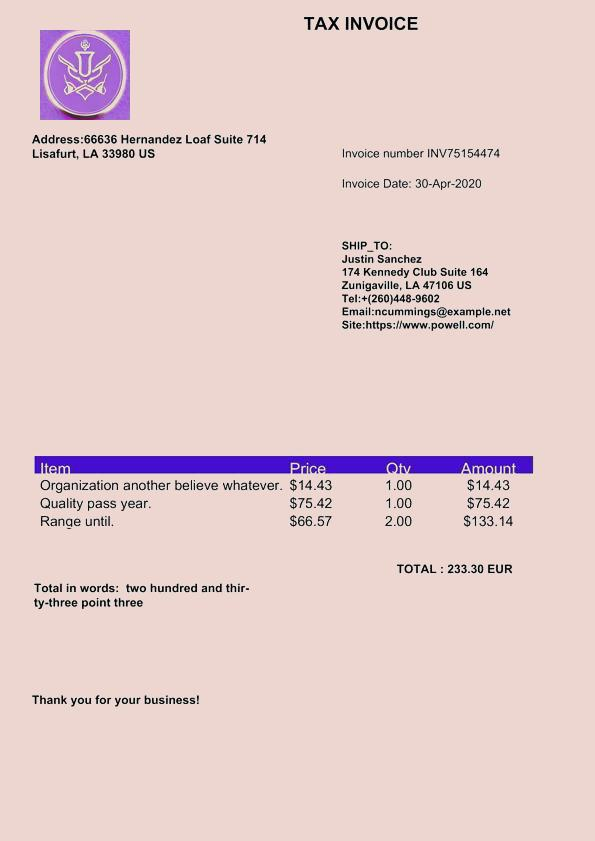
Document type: Invoice